Question: By what date must an appeal be filed according to the document?
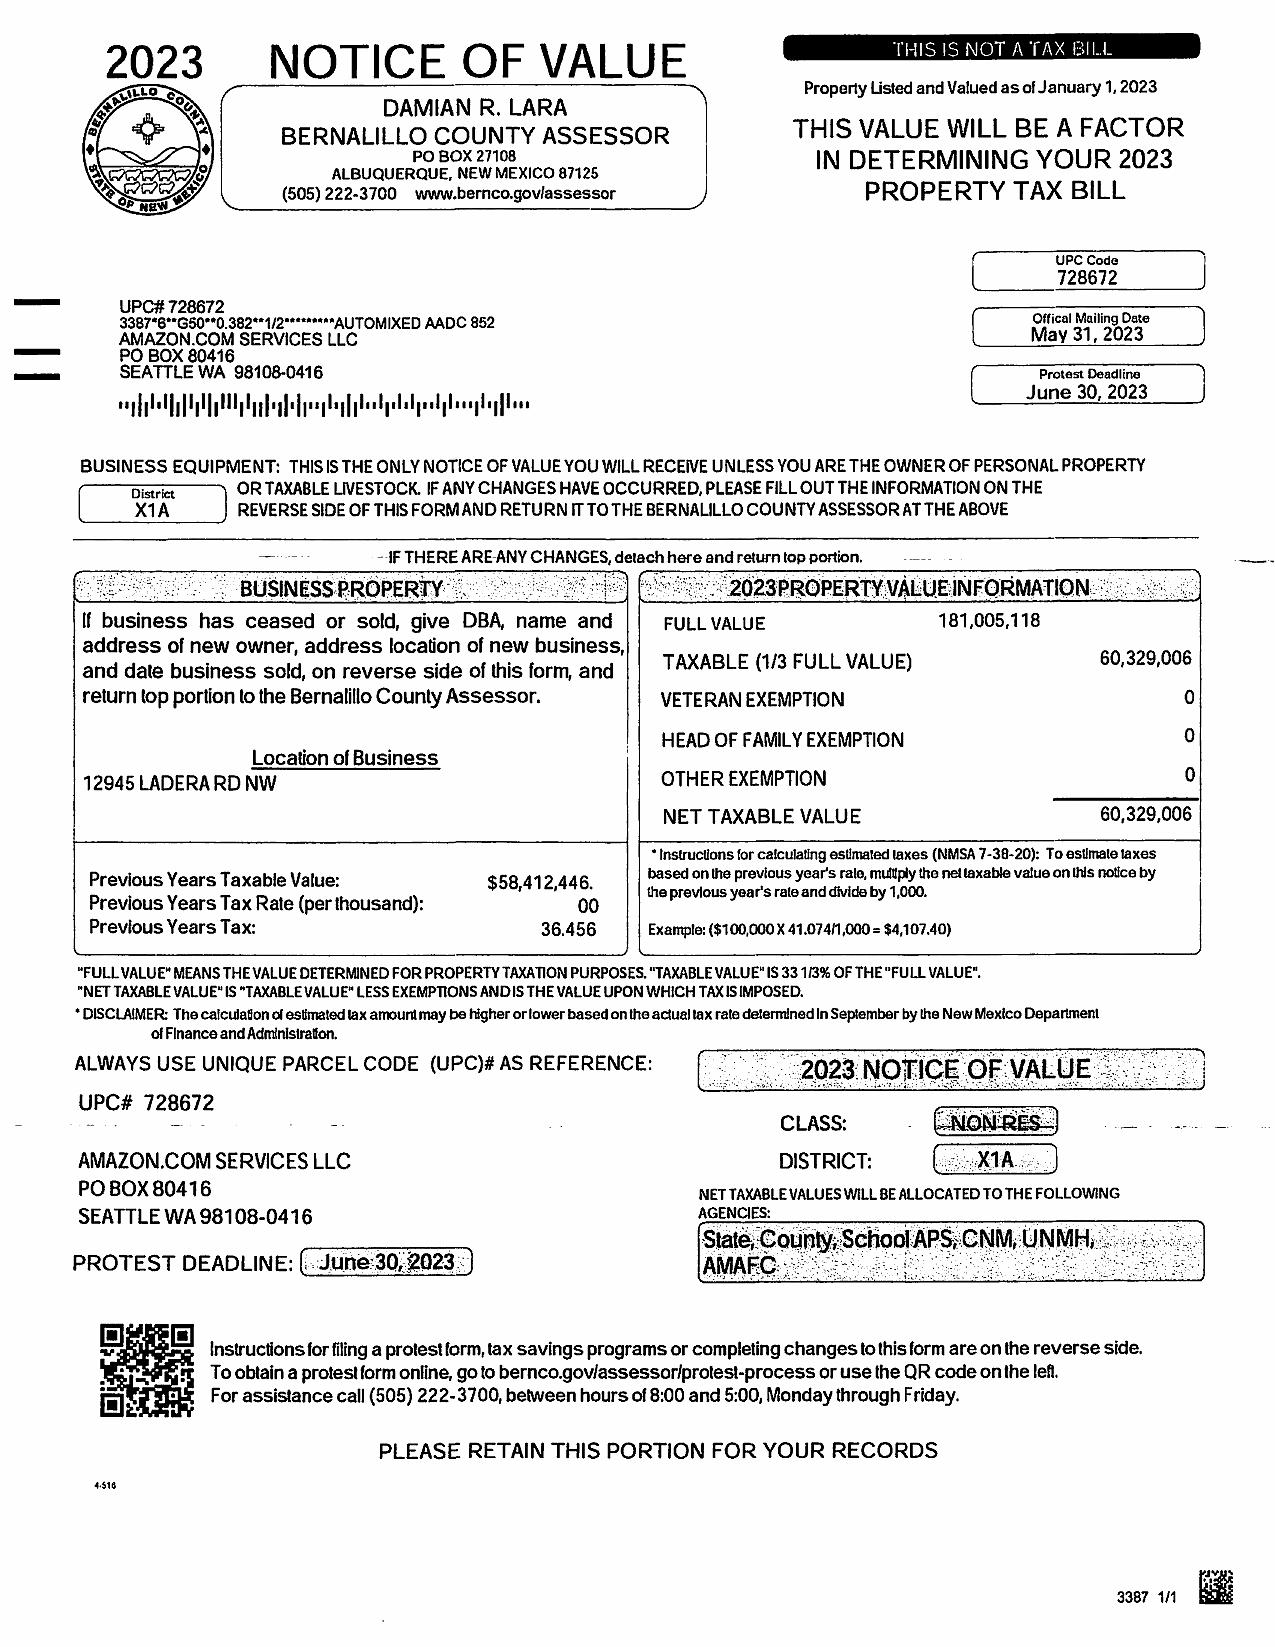
Answer: "30-Jun-23"